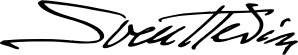
Signature of: sven hedin